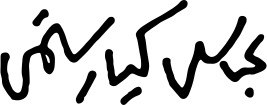
Signature of: abbas kiarostami